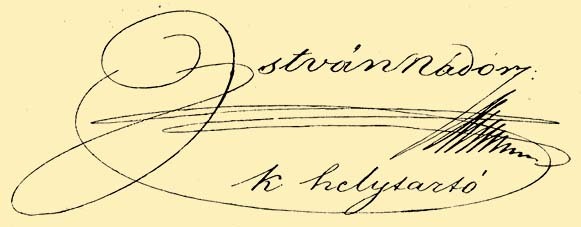
Signature of: archduke stephen palatine of hungary